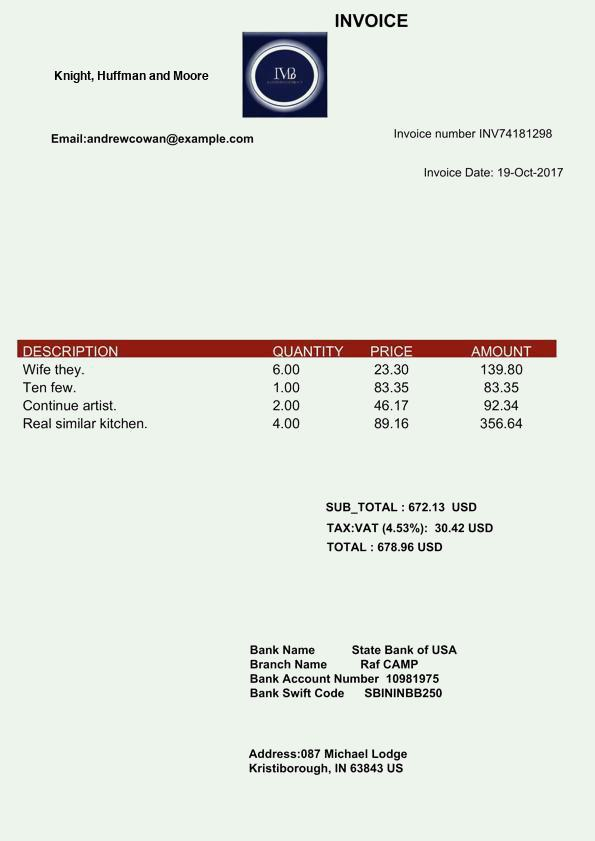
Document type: Invoice